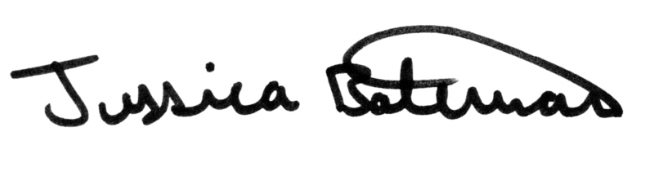
Signature of: jessica bateman